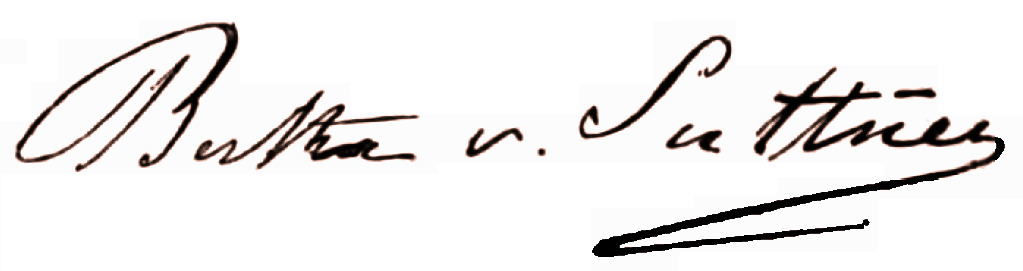
Signature of: bertha von suttner